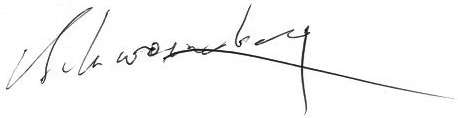
Signature of: karel schwarzenberg